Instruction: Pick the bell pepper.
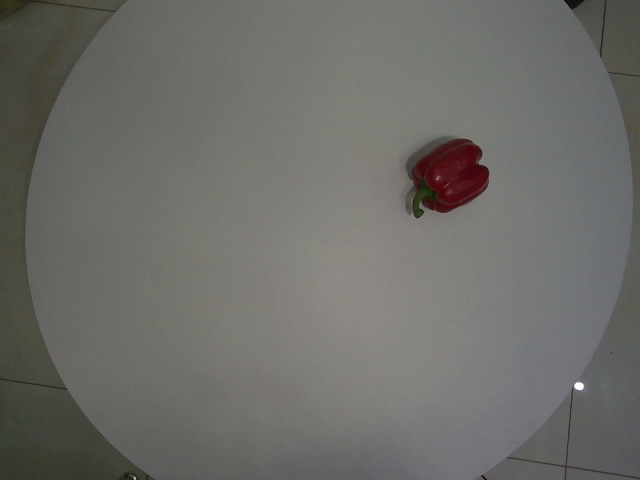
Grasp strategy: vertical